Question: Explain the disease:
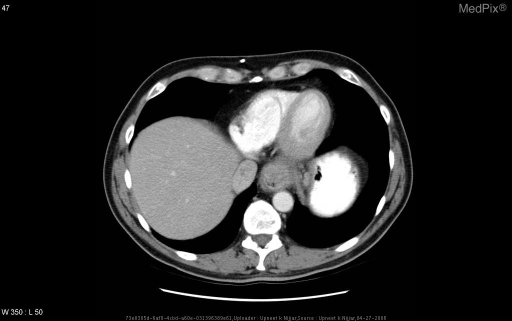
Answer: The disease is discussed as: Adenocarcinoma of the gastroesophageal (GE) junction is notable in that its incidence that increased more than any other malignancy in the western world.  The reasons for such an increase are unknown. (1)  There are three classifications of this type of cancer:  Type I mainly involves the distal esophagus, Type II is primarily located at the GE junction, and Type II mainly involves the subcardial/proximal stomach region. (3)  GE junction adenocarcinoma can either arise from the esophagus or proximal gastric area.  It is very difficult to determine the primary cancer site. (1) Risk factors for gastric adenocarcinoma include familial adenomatous polyposis, gastric adenomas/ dysplasia,  chronic atrophic gastritis,  gastric metaplasia, diet high in nitrates, and Helicobacter pylori infection.  Risk factors for esophageal adenocarcinoma include smoking, obesity, and Barrett’s esophagus- patients affected with Barrett’s esophagus have a 30-40% higher chance of developing cancer. (4)

Radiological evaluation of GE adenocarcinoma should be able to determine tumor spread and response to chemotherapy.  The sensitivity of CT for detection of distant metastases ranges between 50% to 90%.  Of those shown to have only local disease with CT, FDG-PET detected metastatic disease in approximately 20% more cases. In addition, esophageal ultrasound (EUS) can differentiate between stages T1/T2 and stages T3/T4 with an accuracy > 90%.  Assessment of tumor response to chemotherapy by FDG-PET correlates with tumor regression proven by histology and can predict patient outcome as early as 2 weeks after initiation of therapy. (5)